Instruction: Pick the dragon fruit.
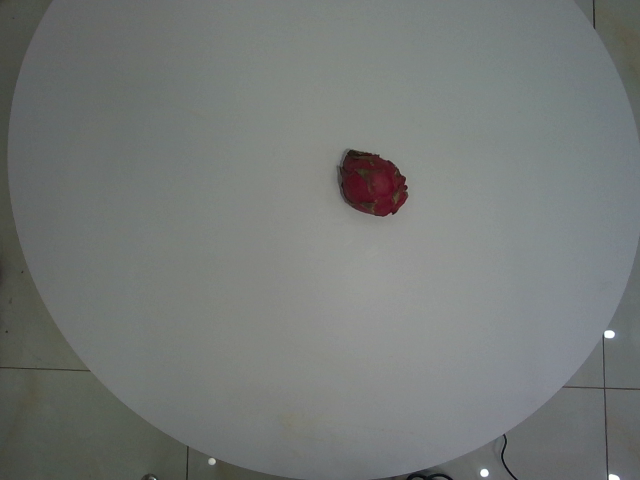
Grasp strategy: vertical